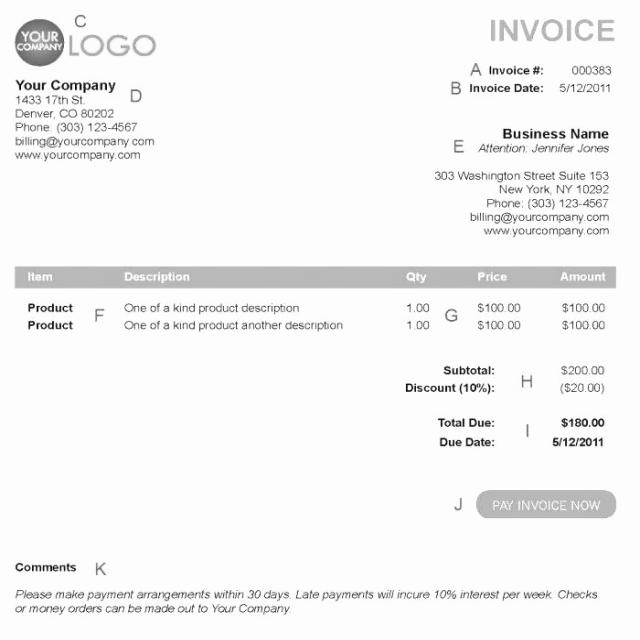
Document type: Invoice